Retrieve the amount in words, amount in figures, name of the payee, date on the cheque, and the bank name from the image.
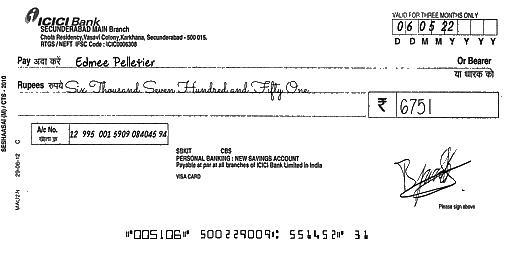
amt_in_words: Six Thousand Seven Hundred and Fifty One
amt_in_figures: 6751
payee_name: Edmee Pelletier
bank_name: ICICI Bank
cheque_date: 06/05/22